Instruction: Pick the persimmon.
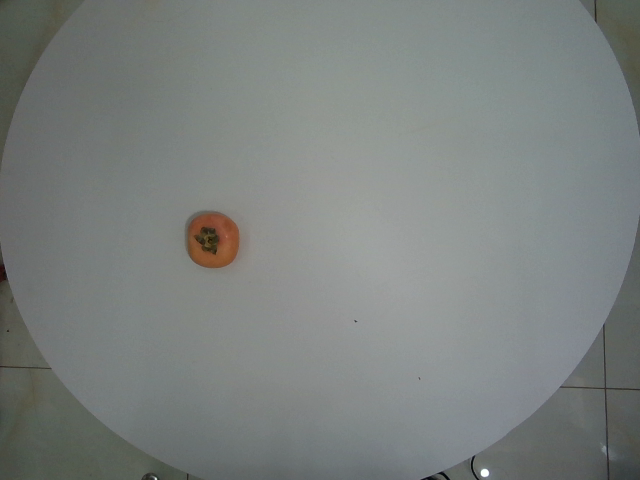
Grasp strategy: vertical